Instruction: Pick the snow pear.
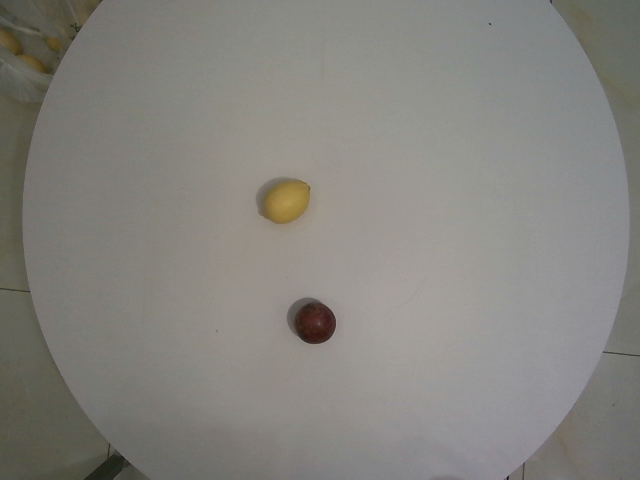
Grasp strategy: vertical